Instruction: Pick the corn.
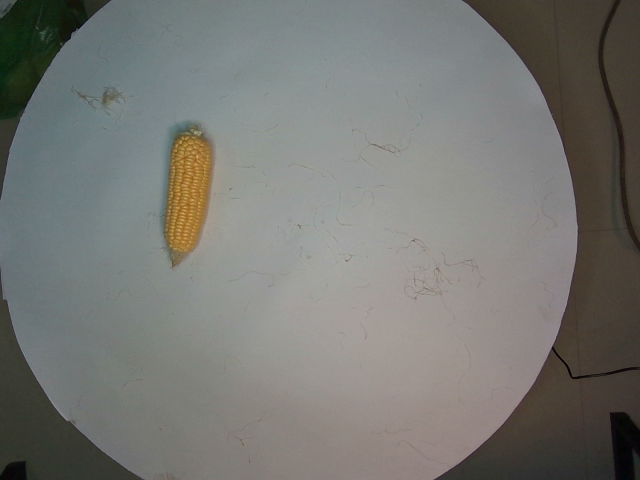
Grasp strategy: vertical